Question: What is the main concern?
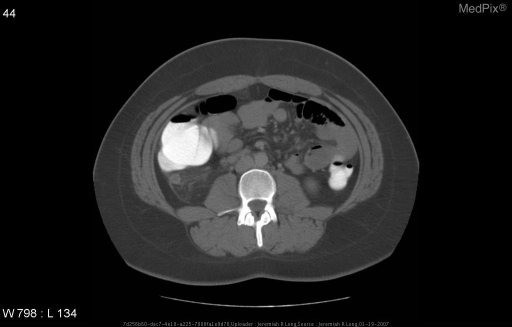
Answer: The findings suggest Axial CT images from the mid abdomen following oral and intravenous contrast material administration demonstrate a blind-ending loop of bowel arising from the cecum directed superiorly with the tip just inferior to the inferior margin of the liver.  The bowel loop is not filled with contrast and measures 1.3 cm from outer wall to outer wall in diameter.  There is some associated inflammatory infiltration of the mesentary and a small amount of perinephric fluid anterior to the right kidney.  There is no free air or abnormal fluid collections to suggest abscess formation.. Axial CT images from the mid abdomen following oral and intravenous contrast material administration demonstrate a blind-ending loop of bowel arising from the cecum directed superiorly with the tip just inferior to the inferior margin of the liver.  The bowel loop is not filled with contrast and measures 1.3 cm from outer wall to outer wall in diameter.  There is some associated inflammatory infiltration of the mesentary and a small amount of perinephric fluid anterior to the right kidney.  There is no free air or abnormal fluid collections to suggest abscess formation.. The patient might have a history of 17 year old female presented to the emergency room with a 12 hour history of abdominal pain that began in her periumbilical region and progressed to the right mid abdomen..